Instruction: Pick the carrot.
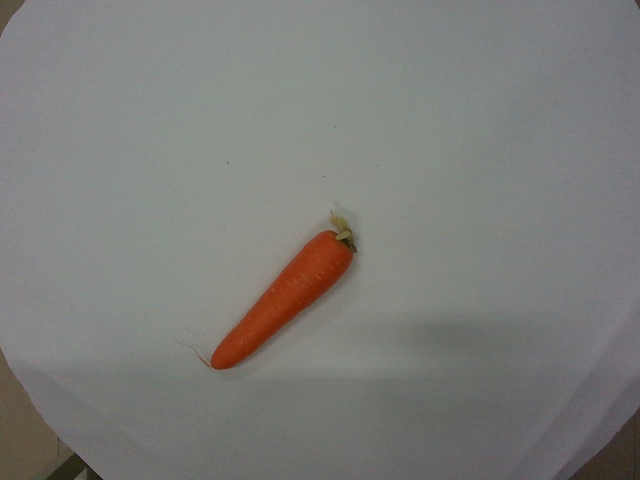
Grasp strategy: vertical